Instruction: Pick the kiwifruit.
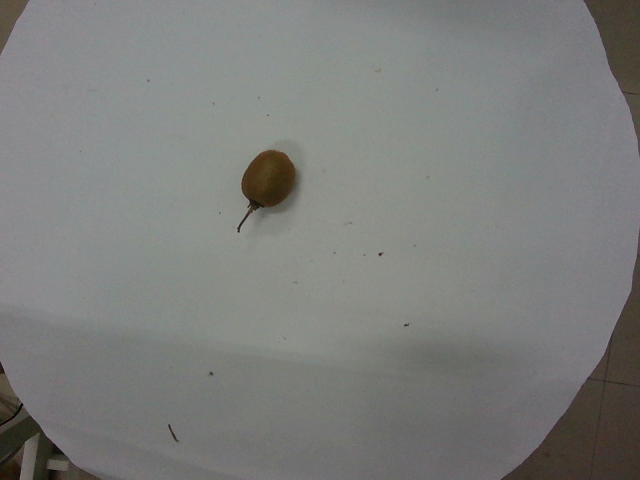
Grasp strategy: vertical